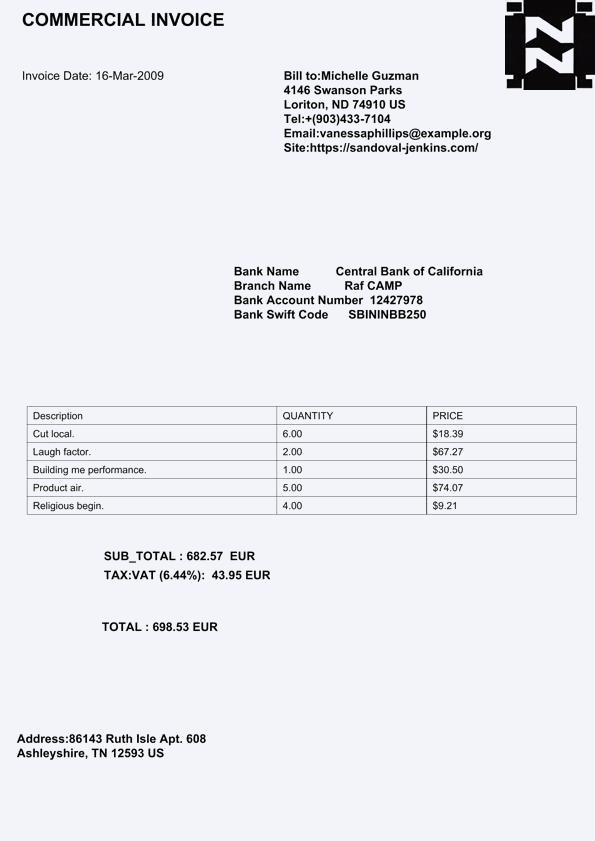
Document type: Invoice